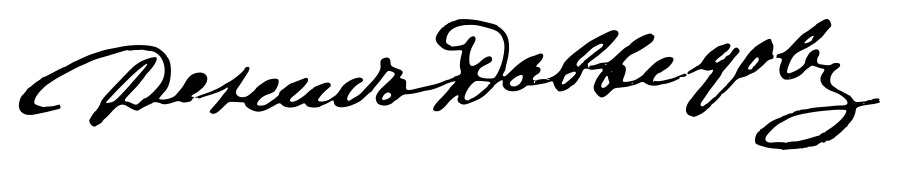
Signature of: denis davydov